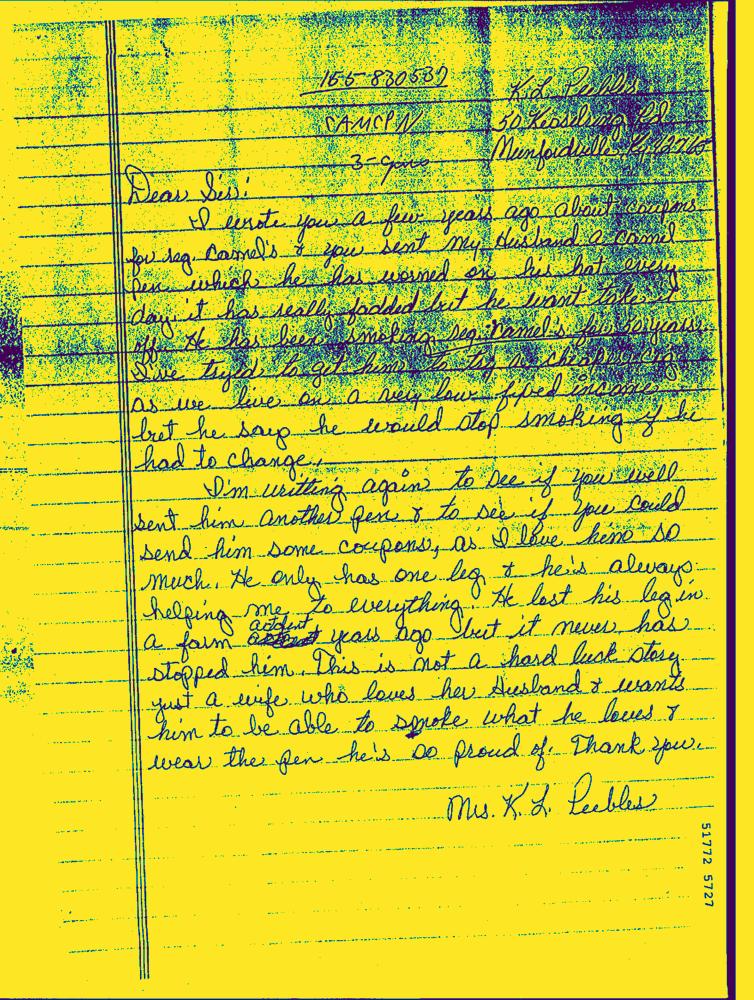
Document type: Hand-Written